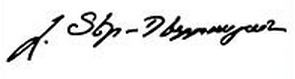
Signature of: levon ter petrosyan